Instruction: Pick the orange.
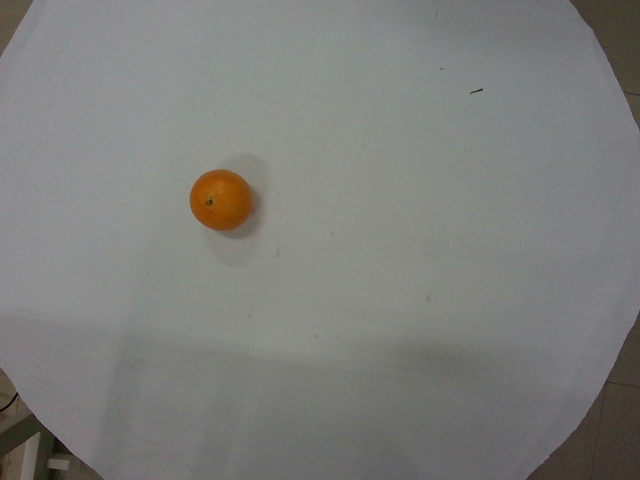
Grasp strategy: vertical